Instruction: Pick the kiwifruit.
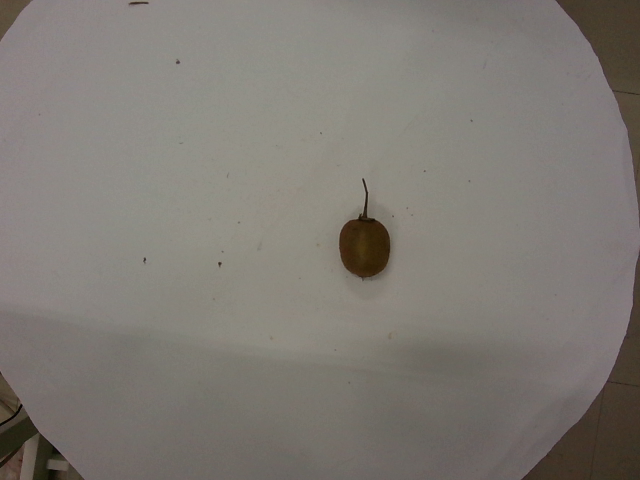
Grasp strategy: vertical